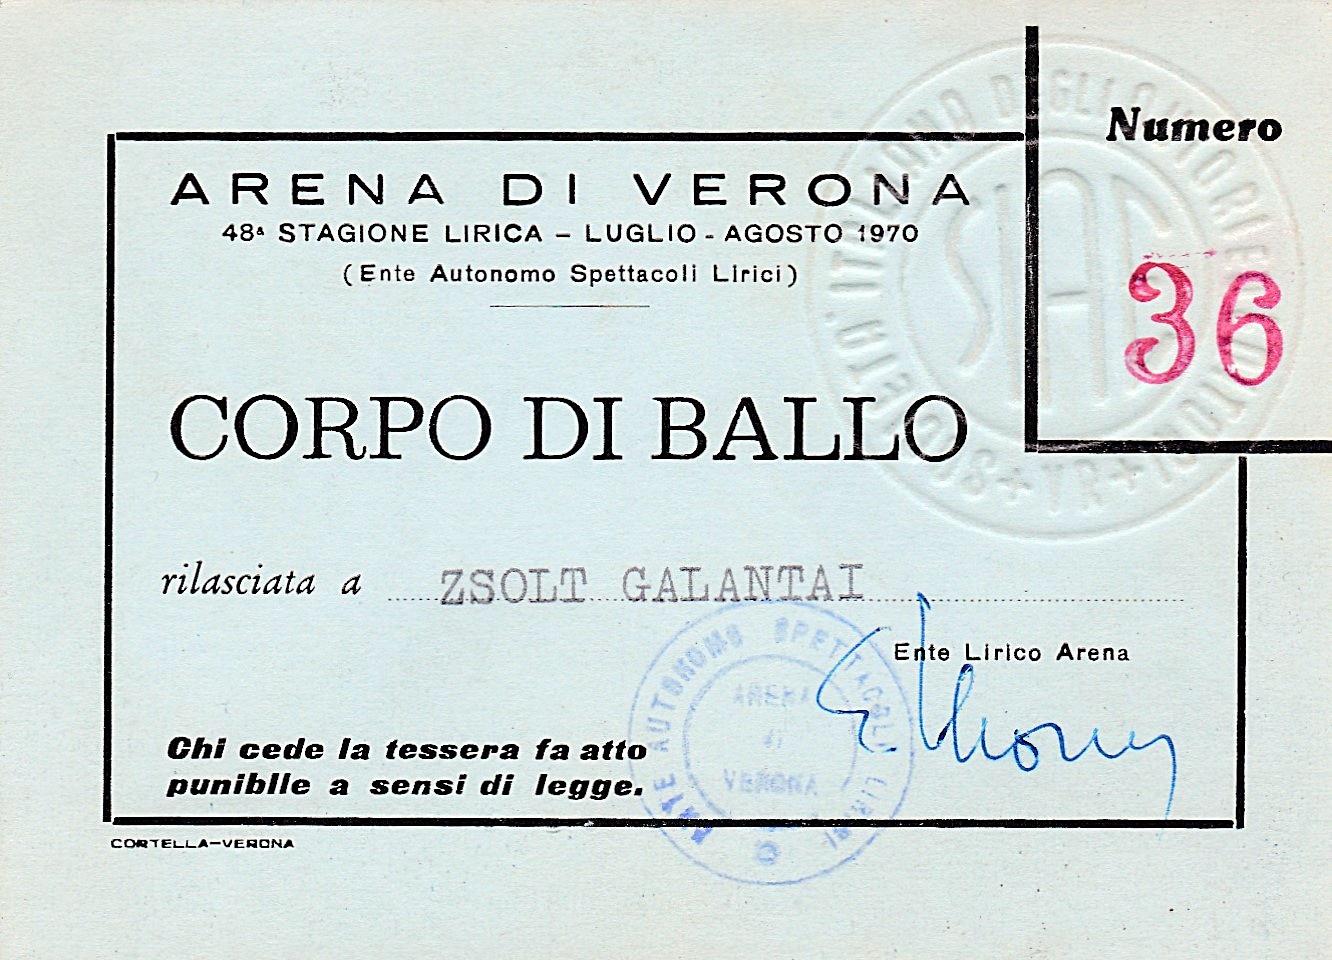
Signature of: zsolt galántai